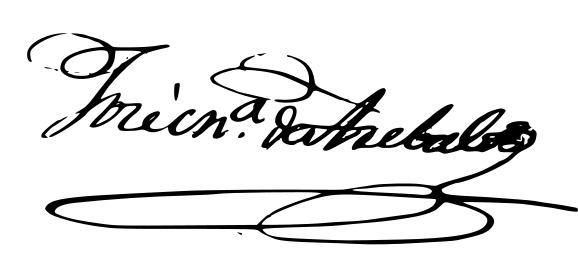
Signature of: juan josé arévalo